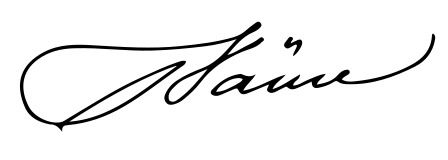
Signature of: claude marius vaïsse